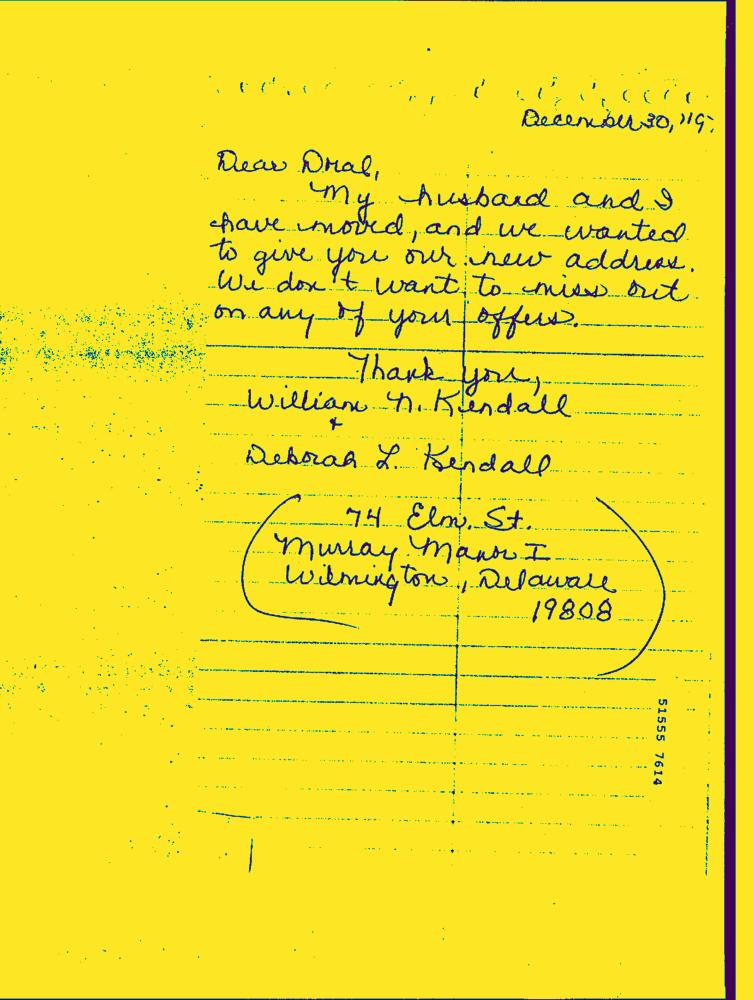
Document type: Hand-Written